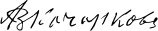
Signature of: andon kacharkov